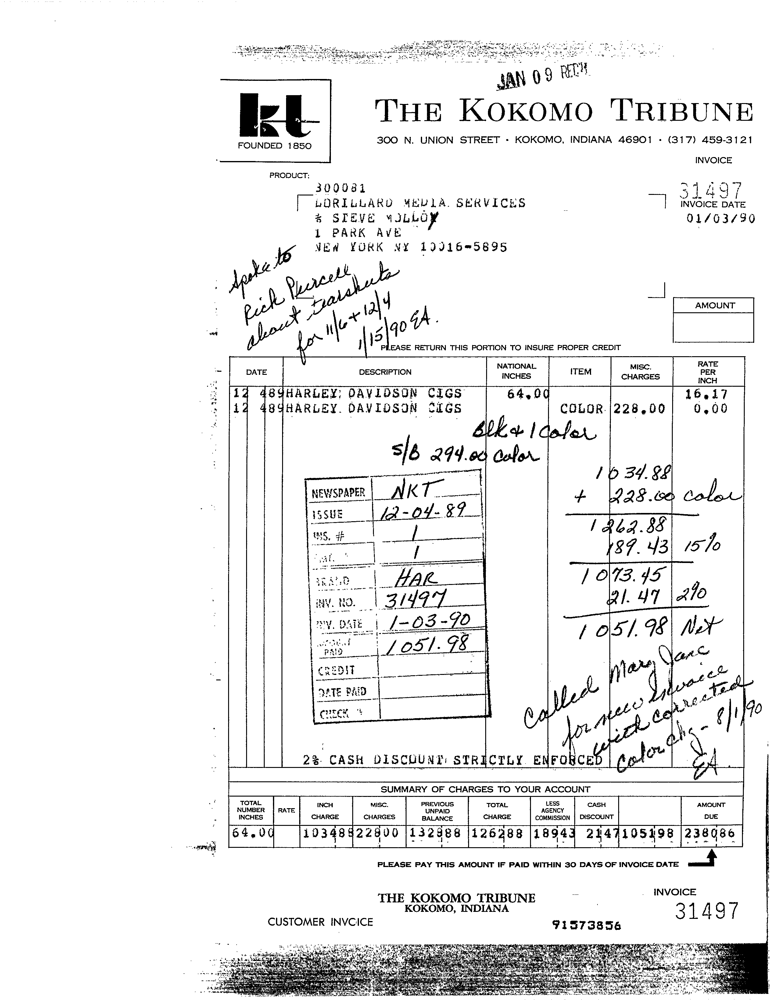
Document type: Invoice